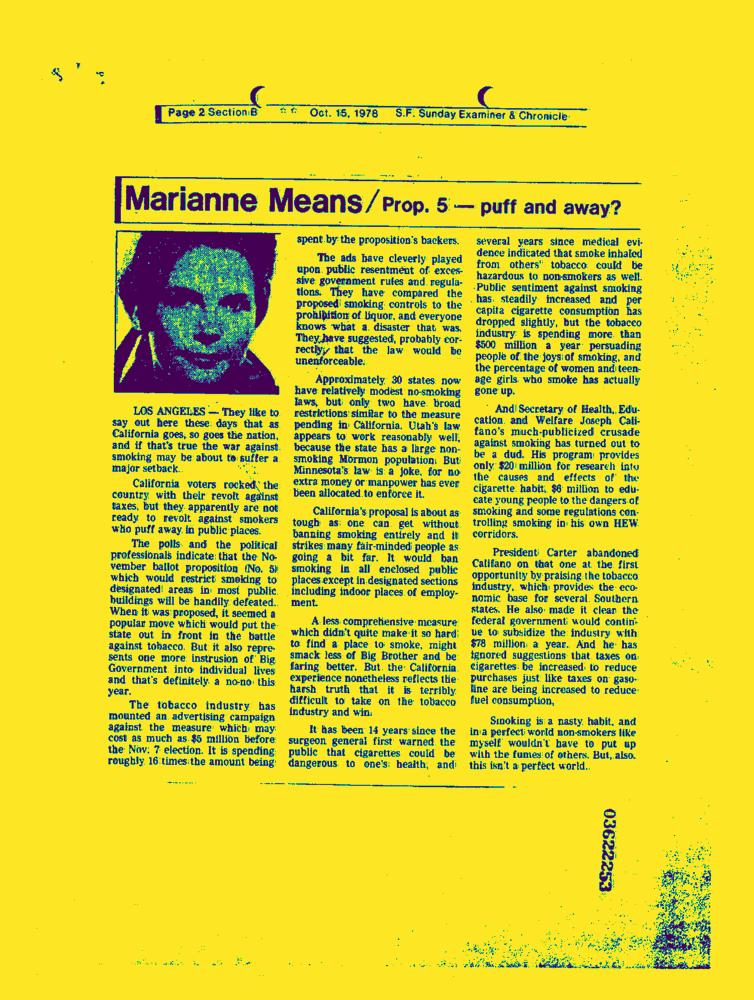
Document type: News-Article